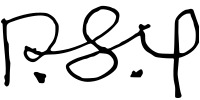
Signature of: yun posun